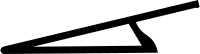
Signature of: babakr mahmud al rasul